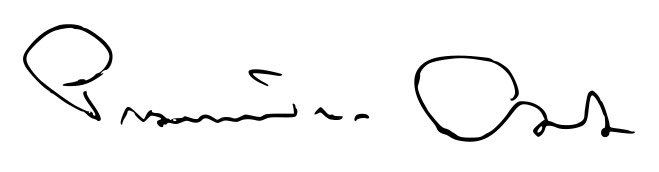
Signature of: przemysław czarnek